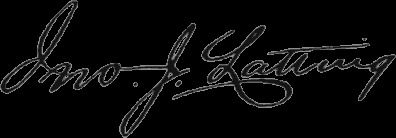
Signature of: john jordan latting